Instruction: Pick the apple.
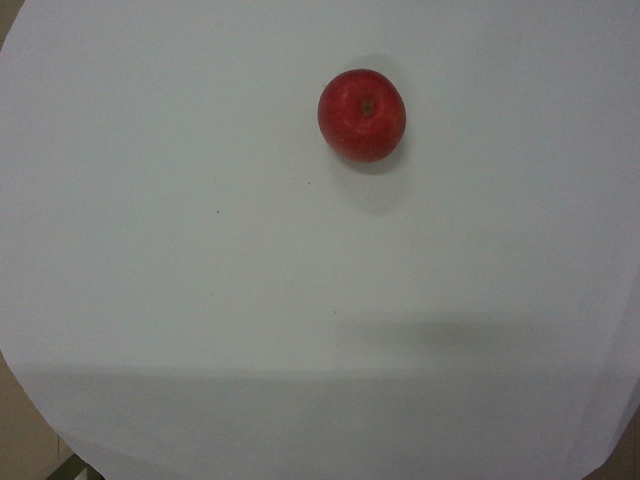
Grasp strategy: vertical